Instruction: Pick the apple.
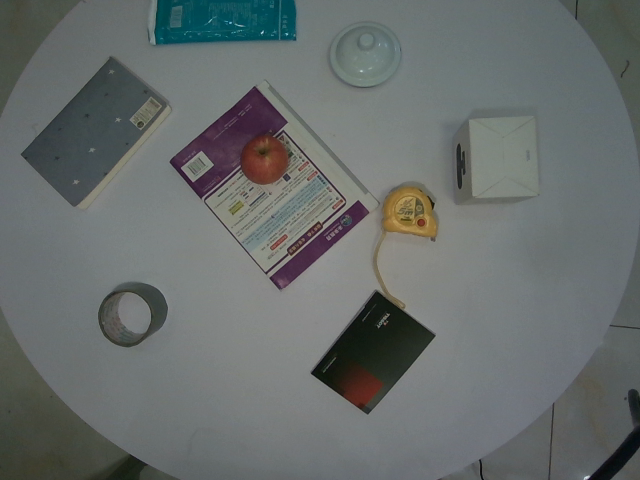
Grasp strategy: vertical